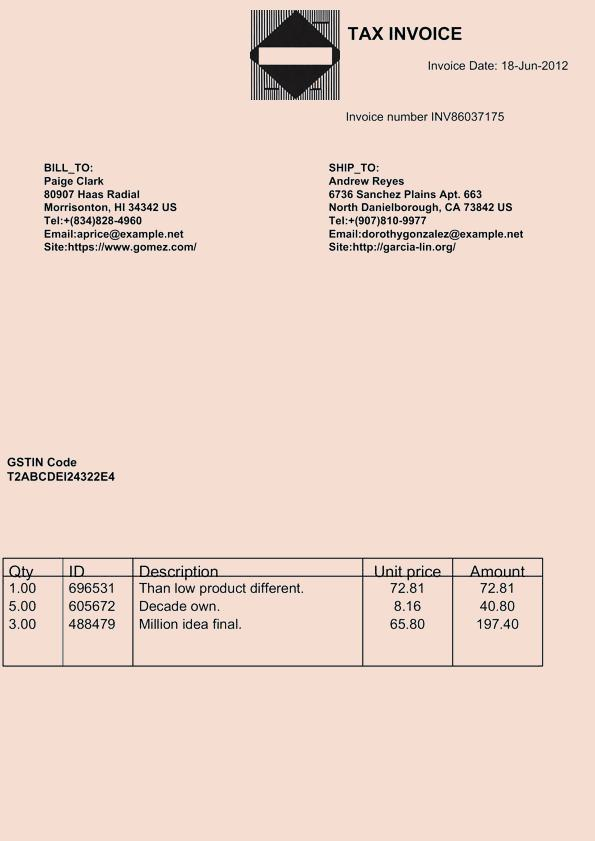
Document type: Invoice